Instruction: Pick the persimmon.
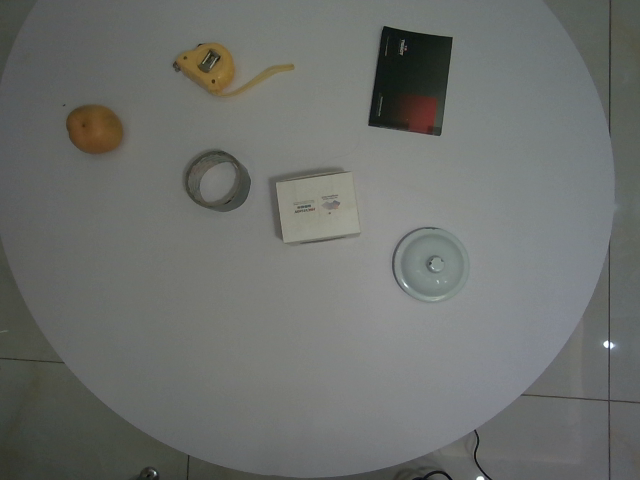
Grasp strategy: vertical